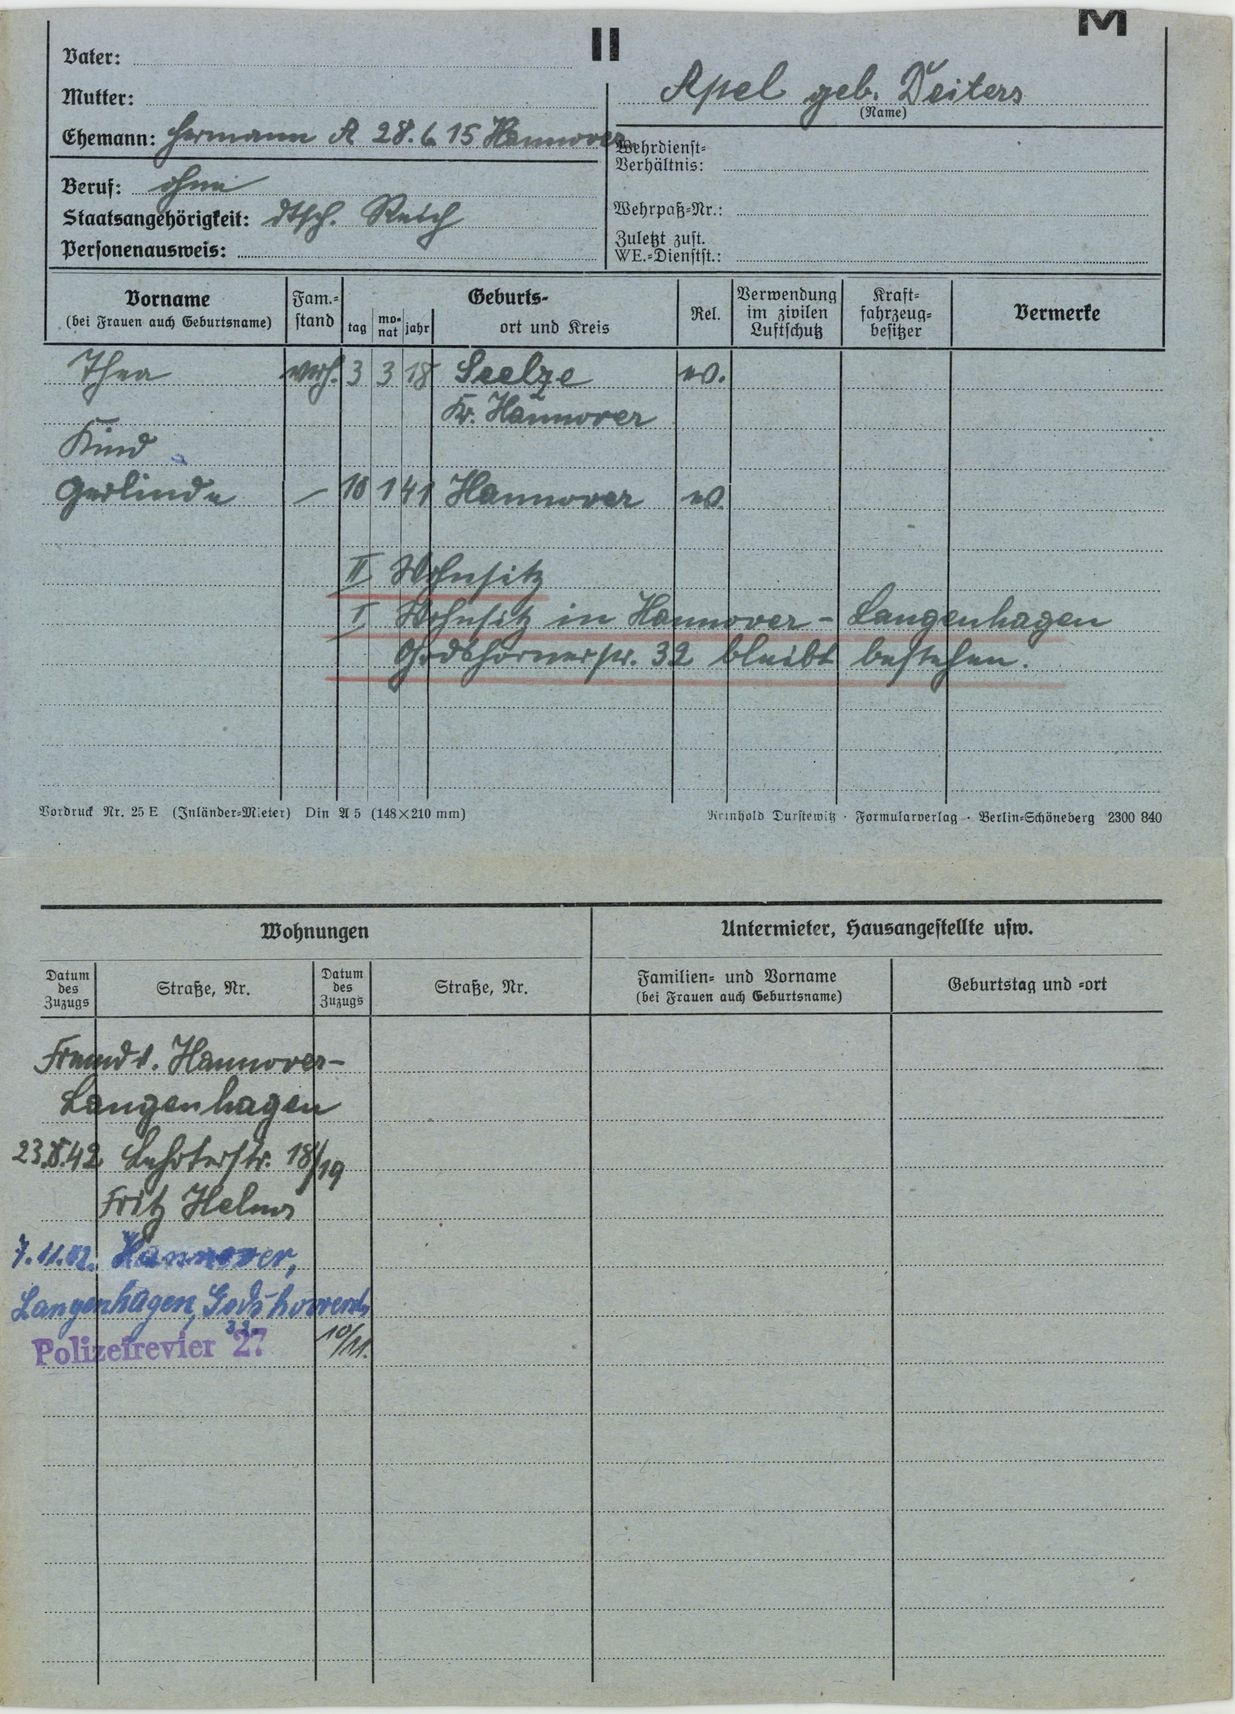
Apel geb. Deiters